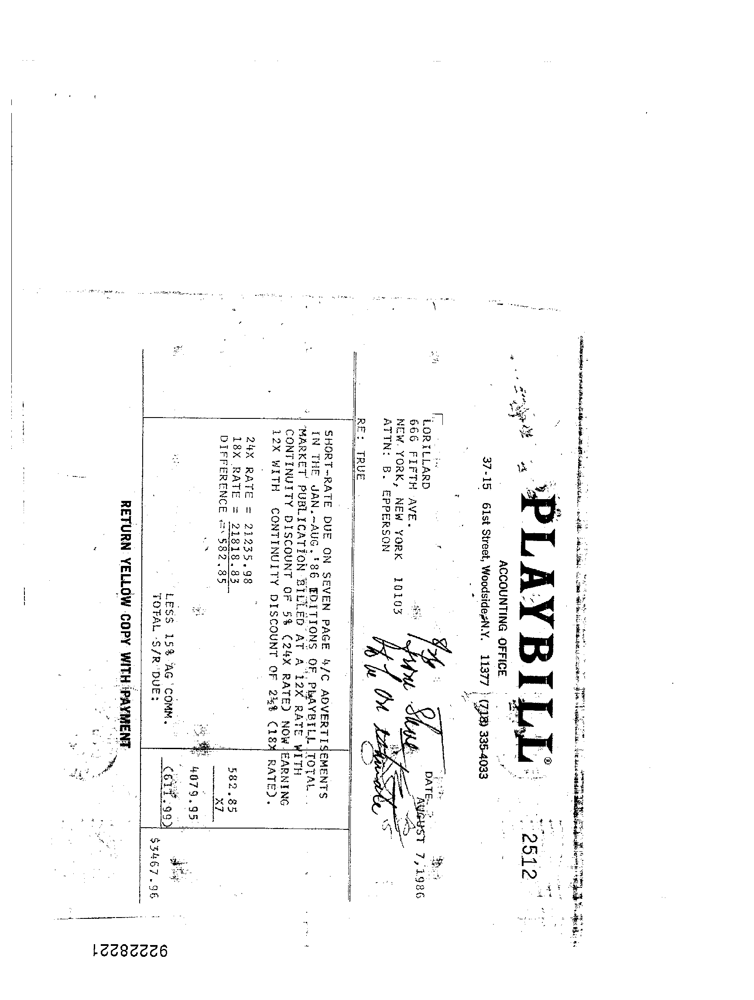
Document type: Invoice